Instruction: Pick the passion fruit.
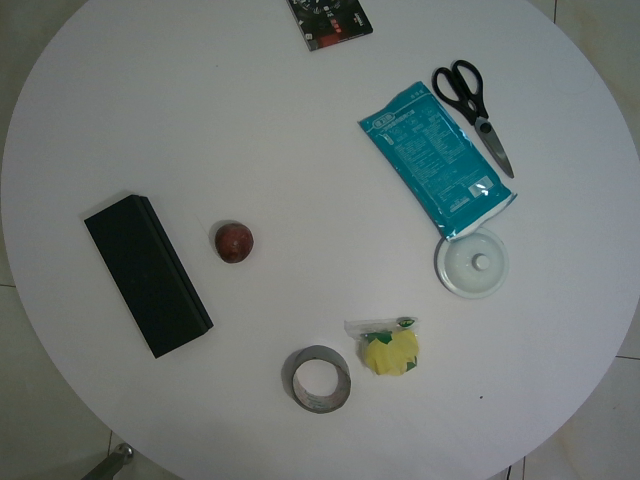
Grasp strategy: vertical